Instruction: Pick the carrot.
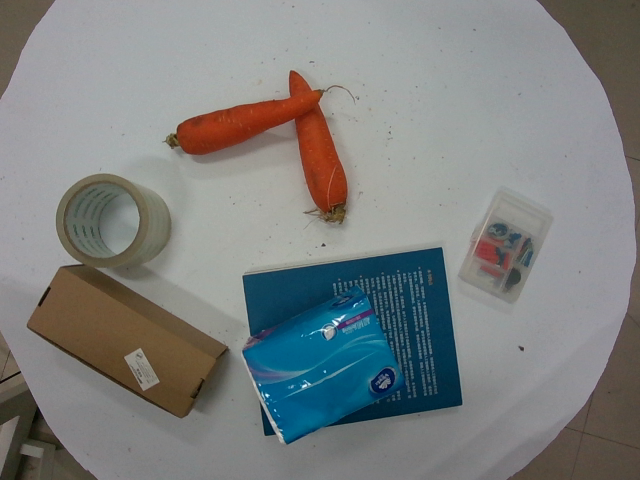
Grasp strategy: vertical